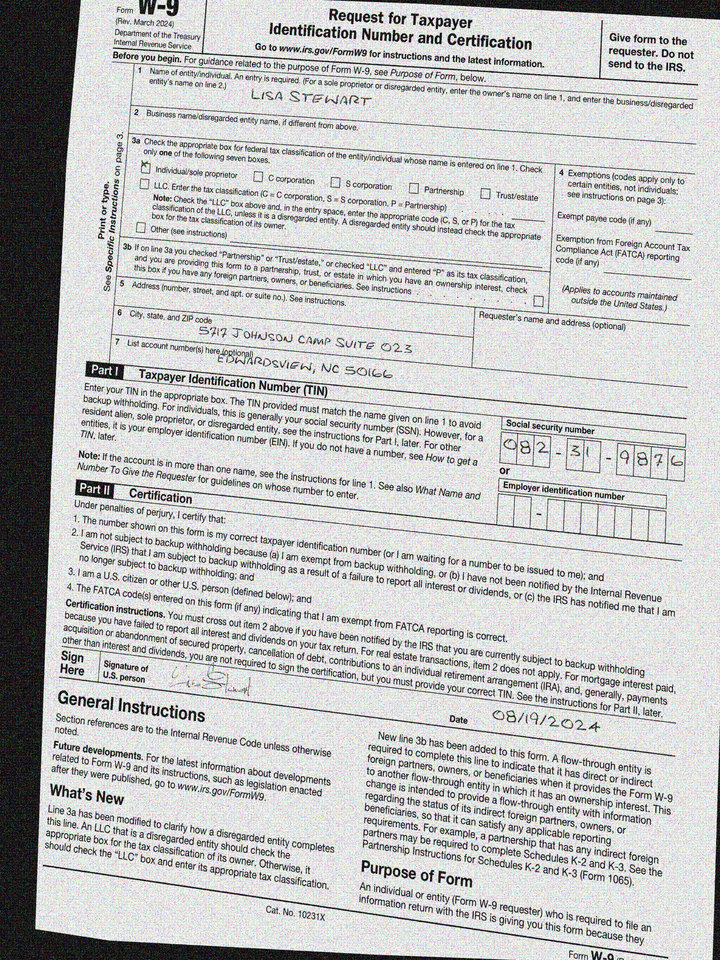
adr1: 5717 Johnson Camp Suite 023
adr2: Edwardsview, NC 50166
cbx: yes
ssn: 082319876
enm: Lisa Stewart
sdt: 08/19/2024